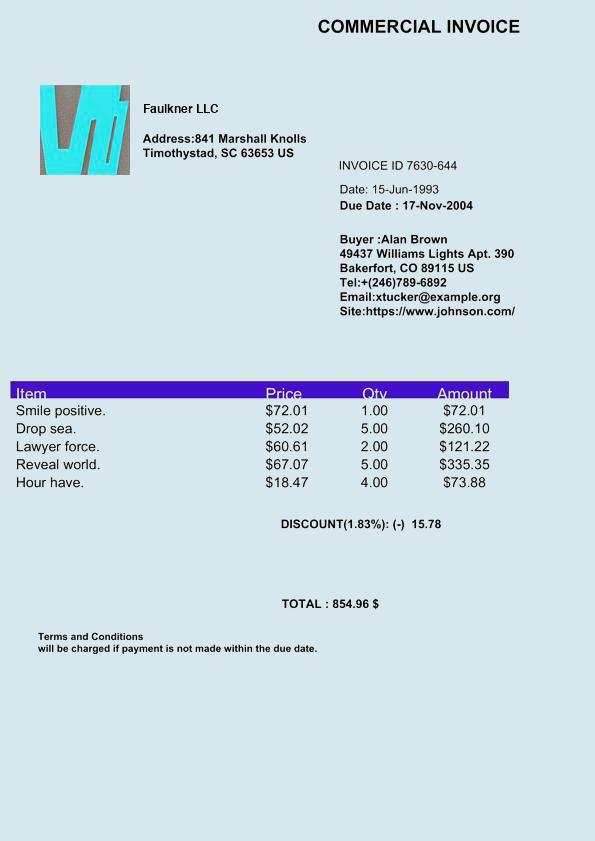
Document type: Invoice